Question: What appears to be the issue?
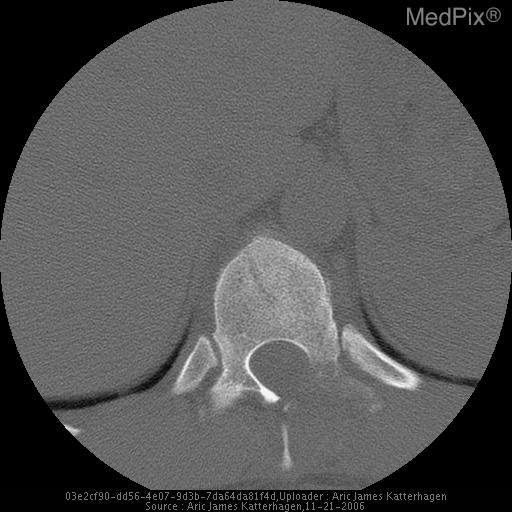
Answer: The findings suggest T11 Fracture of vertebral body, posterior elements, and widened interspinous space
T11 abnormal Hyperintense signal and compression on T1 MRI. Fracture of T11 – CT image 1 of 6. The patient might have a history of 21 year old man with back pain after a motor vehicle accident..